Question: What is the date of the hearing as scheduled in the document?
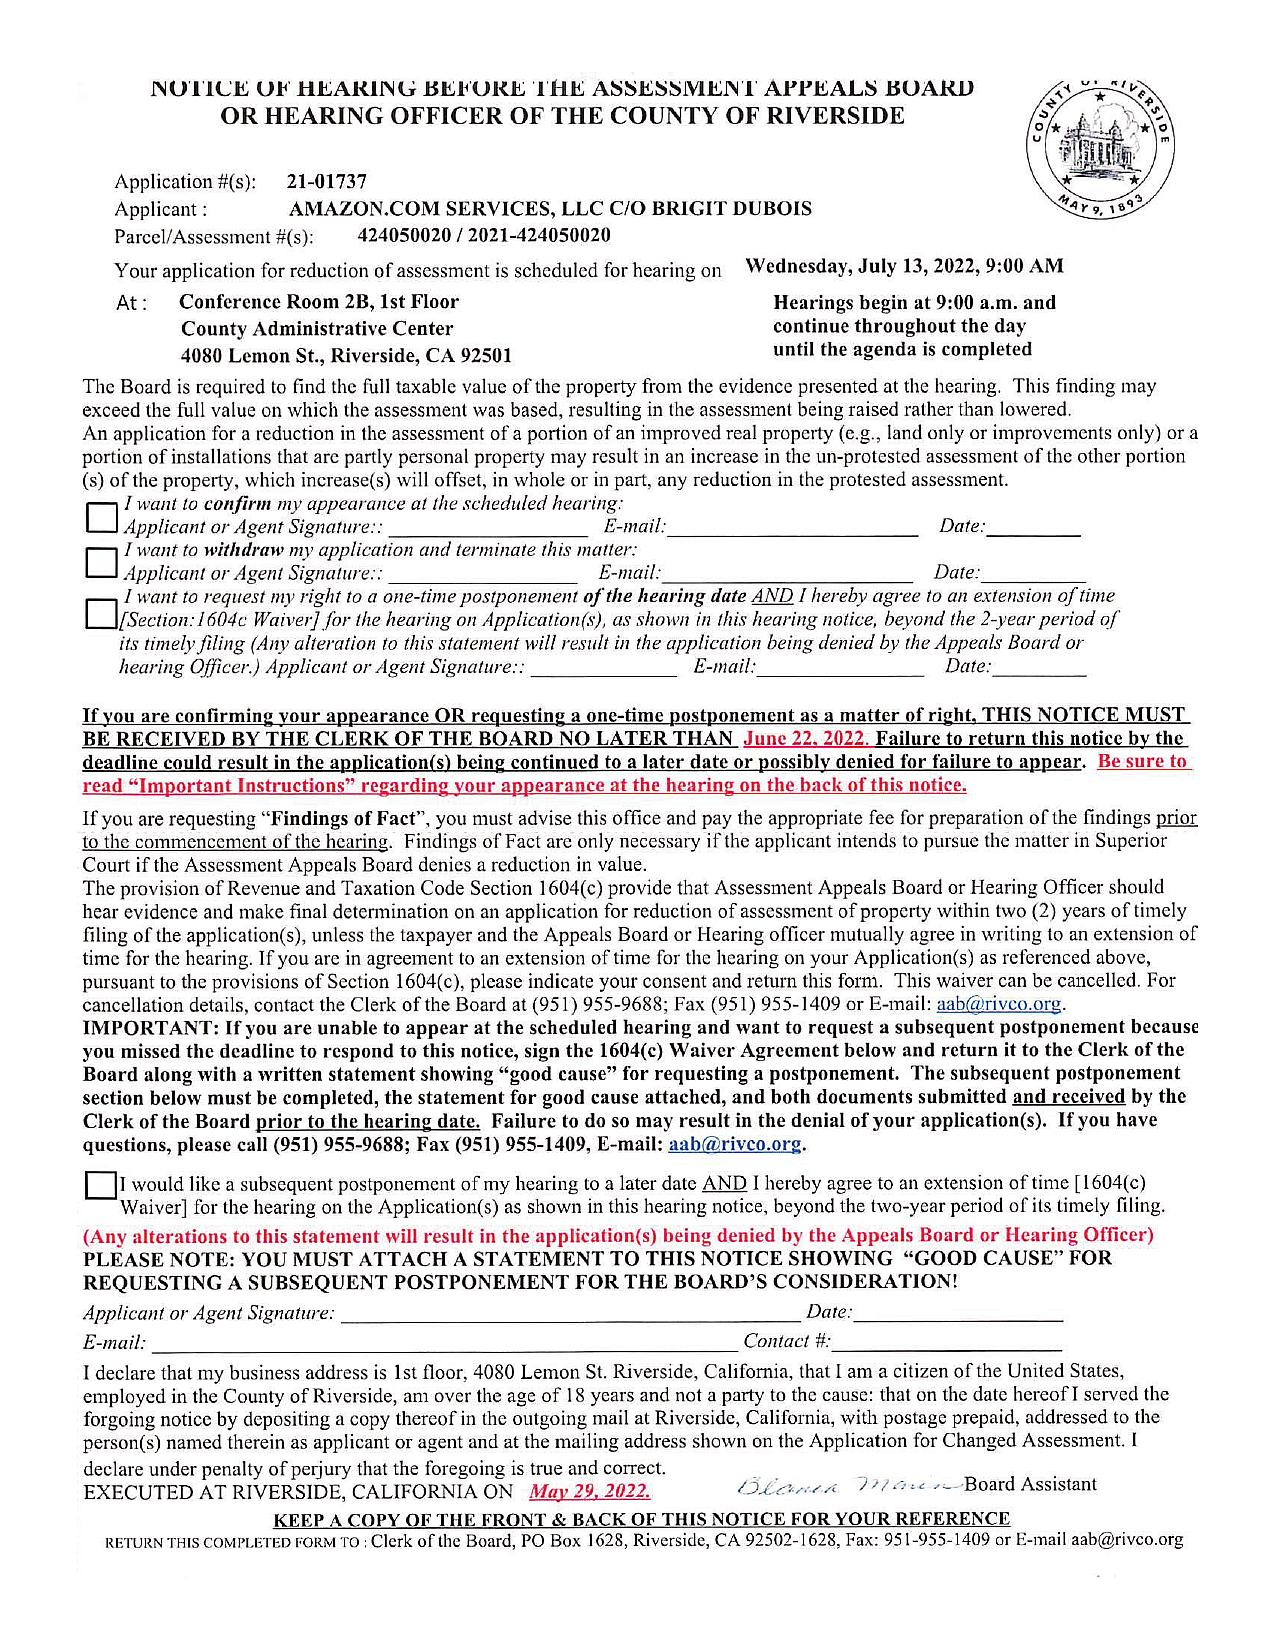
Answer: "Wednesday, July 13, 2022, 9:00 AM"